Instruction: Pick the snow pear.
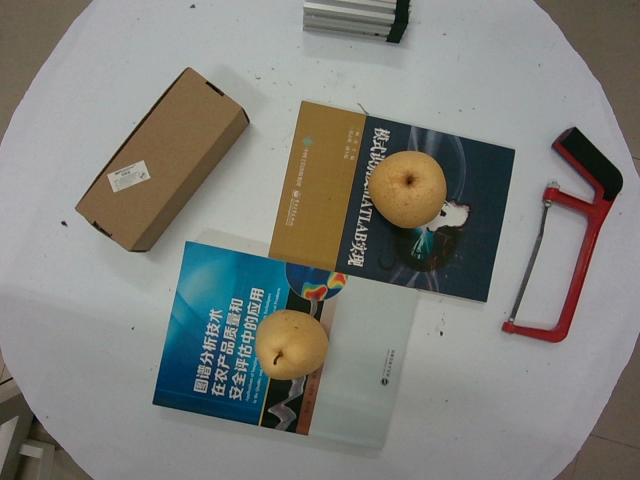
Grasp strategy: vertical